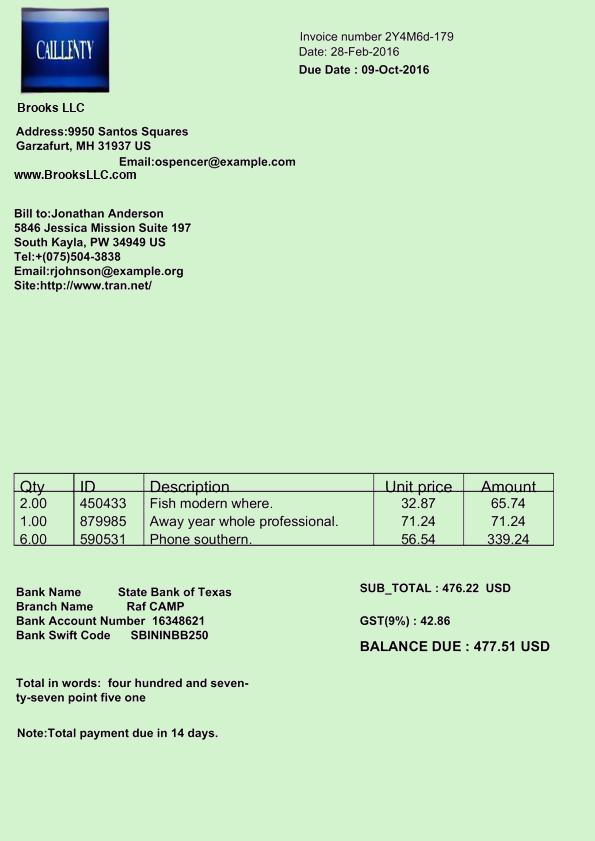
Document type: Invoice